Extract the amount written in words, the amount in digits, the name of the payee, the date on the cheque, and the bank's name from the image.
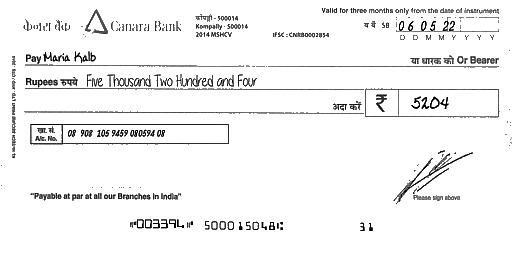
amt_in_words: Five Thousand Two Hundred and Four
amt_in_figures: 5204
payee_name: Maria Kalb
bank_name: Canara Bank
cheque_date: 06/05/22